Question: How is the history relevant to the case?
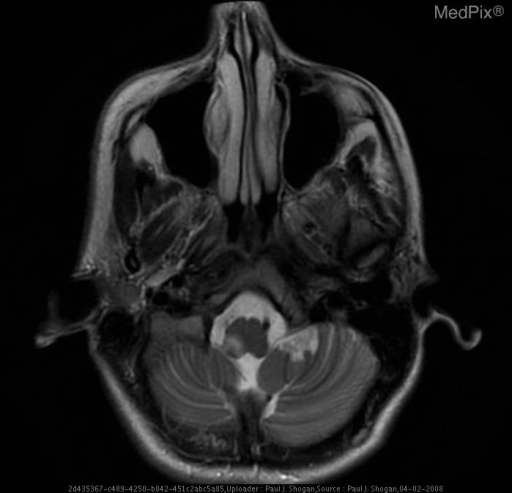
Answer: The patient's history of 28 y.o. woman, four months postpartum, with onset of neck pain, severe vertigo associated with severe vomiting, anesthesia of the right hemi-facial region and loss of sensation in the region of the left upper and lower extremities immediately following cervical chiropractic manipulation.  The patient was unsuccessfully treated for vertigo associated with Meniere’s disease. The patient underwent a second cervical chiropractic treatment 15 days later, and presented with recurrent severe vertigo and associated hemi-anesthesia and difficulty phonating.  Imaging was obtained one month following the initial chiropractic treatment is key in understanding the case.